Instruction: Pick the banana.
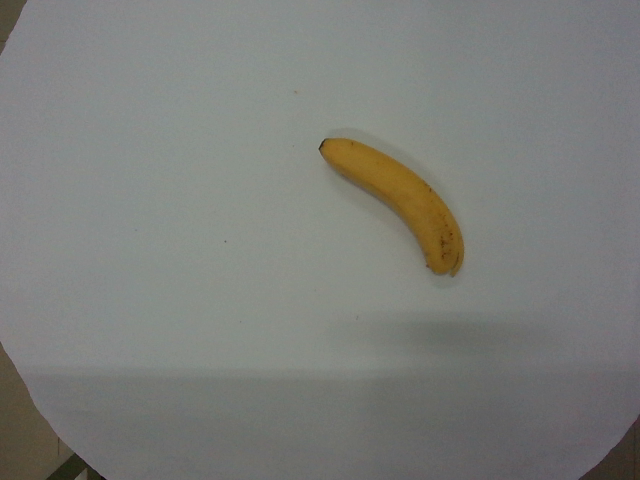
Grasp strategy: vertical